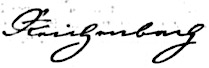
Signature of: ludwig reichenbach